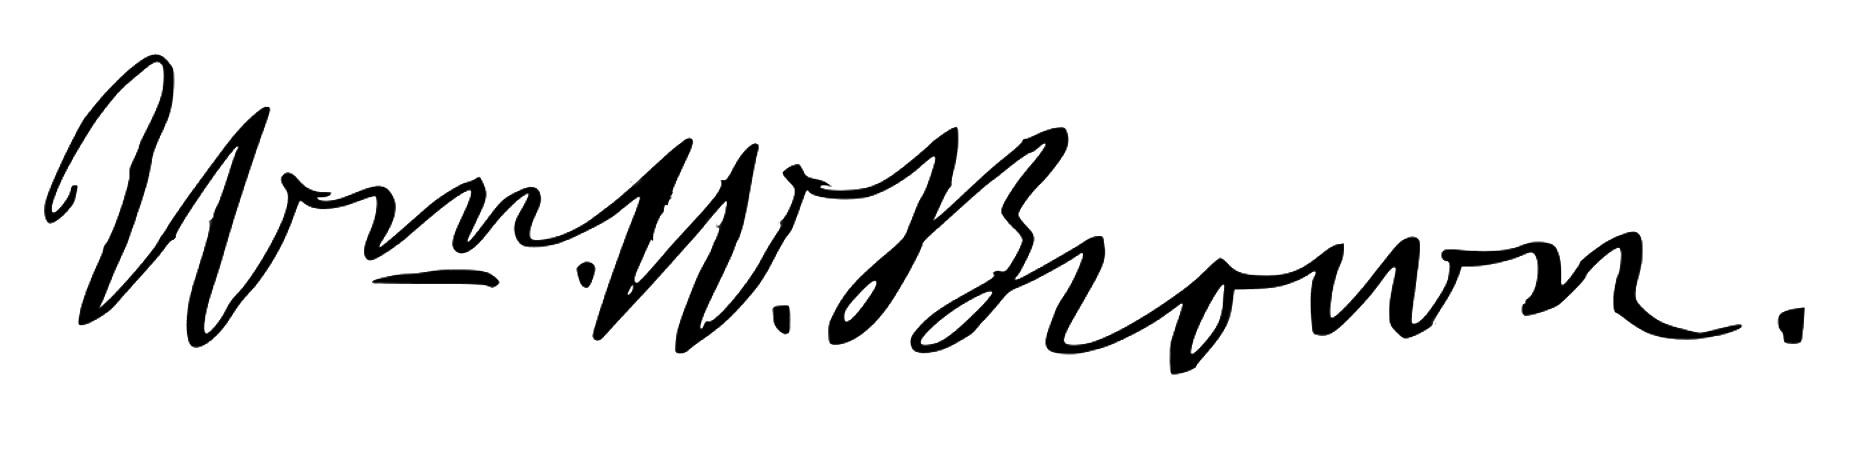
Signature of: william wells brown